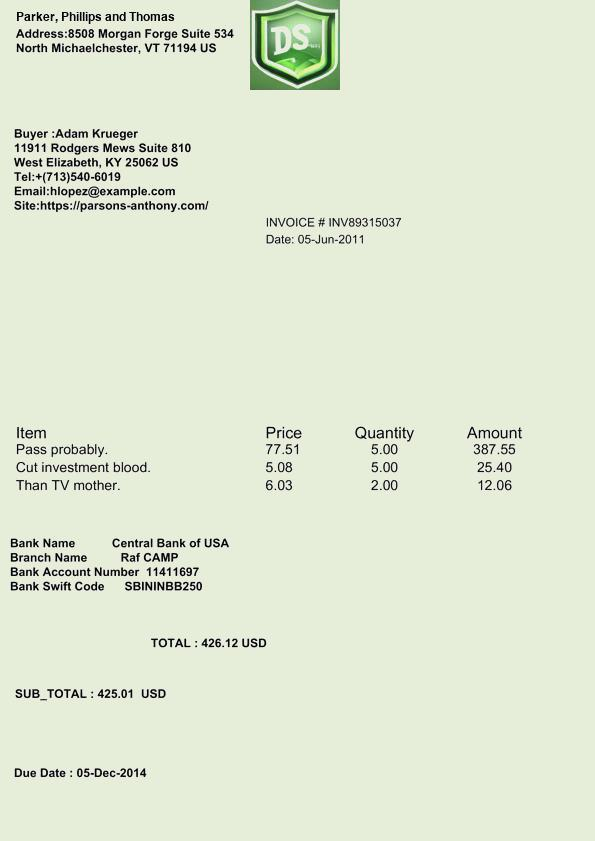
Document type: Invoice